Question: What appears to be the issue?
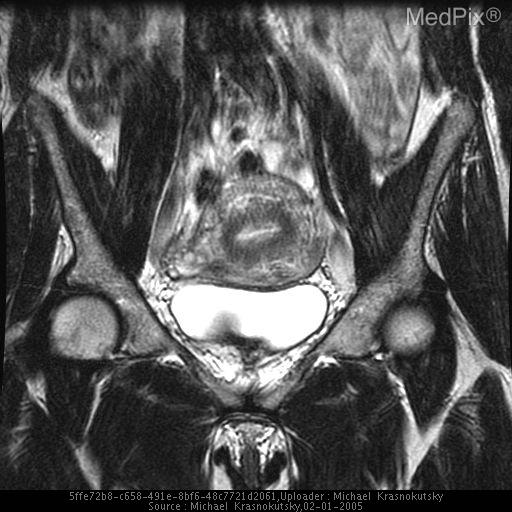
Answer: The findings suggest Ultrasound demonstrated heterogenous uterus.  There were no fibroids.  MRI of the pelvis confirmed suspicion of adenomyosis.  T2 sequence demonstrates thickening of junctional zone and increased focal signal through out the myometrium.. Coronal T2 MRI through the midline of the uterus demonstrate thickened junctional zone and numerous foci of increased signal dispursed through the myometrium.. The patient might have a history of 36 yo female presents with intermenstrual bleeding for several month.  The bleeding is now increased in the amount with cramping..